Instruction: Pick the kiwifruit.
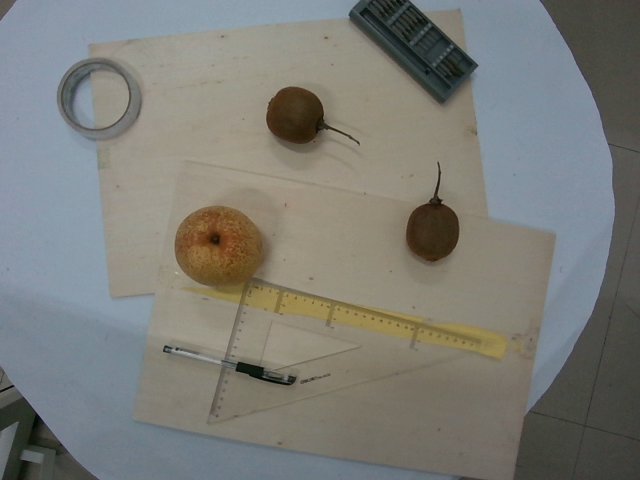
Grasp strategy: vertical